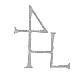
Signature of: hans lampe